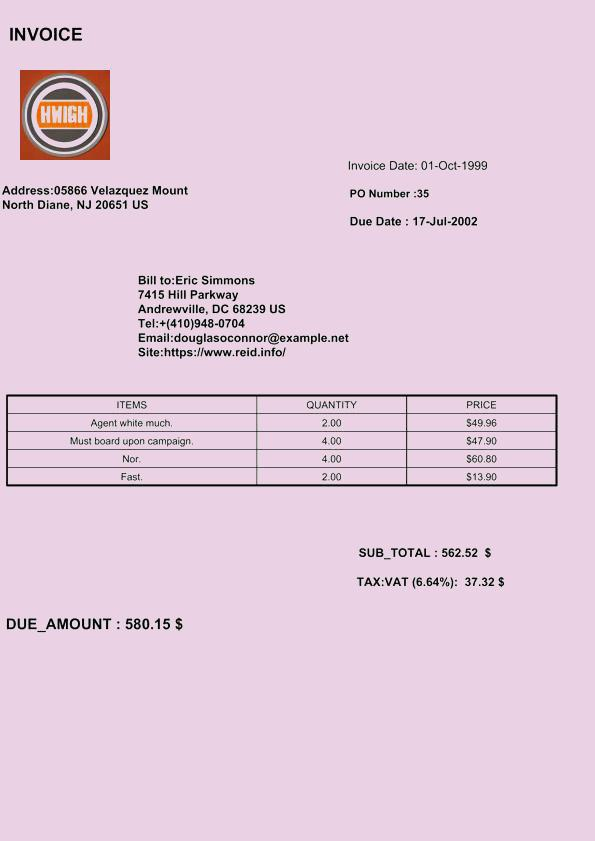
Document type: Invoice